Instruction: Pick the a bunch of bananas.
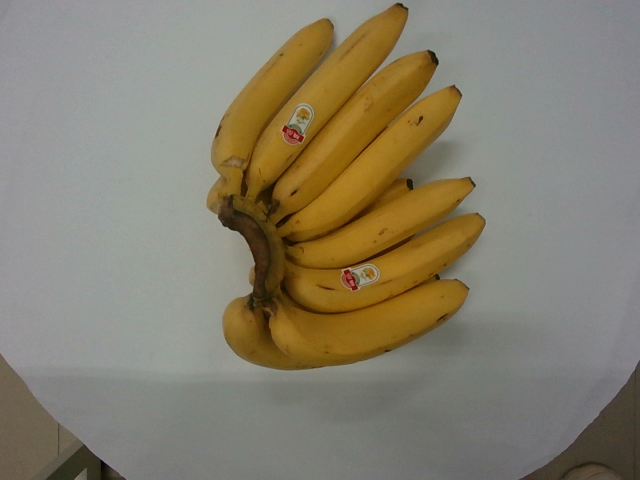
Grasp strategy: vertical